Question: Describe the condition in detail:
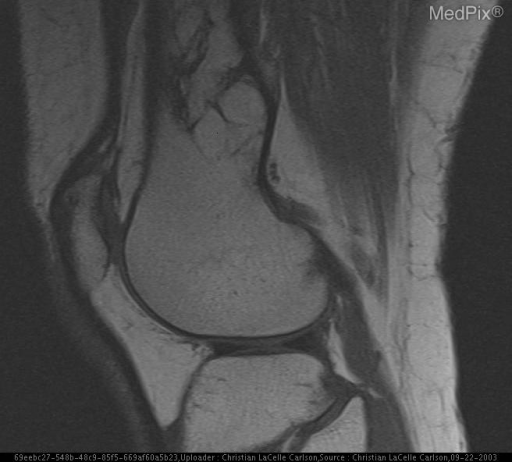
Answer: The disease is discussed as: Intraosseous lipomas are benign bone lesions that are histologically identical to extraosseous lipomas.  They are comprised of mature adipose cells separated into lobules by fibrovascular septations.  Patients may present with or without localized pain of variable duration and a variable amount of soft tissue swelling.  Many of these lesions are discovered incidentally.  Intraosseous lipomas may be seen in patients of all ages, with a predilection for young to middle age adults.  They are most commonly detected in the metaphysis or epiphysis of the long bones of the lower extremity with 50% involving the femur, tibia, and fibula.  These tumors may also be found in other long bones, the skull and jaws, ribs, pelvis, and frequently (15%) in the calcaneus, which is the most common tarsal bone involved.

The typical plain film appearance of intraosseous lipomas is a geographic, well marginated, osteolytic lesion with a thin sclerotic rim.  Lobulations at the margins or internal osseous ridges are common as is a central nidus of dystrophic calcification, which is nearly pathognomonic for this tumor.  This central calcification is secondary to fat necrosis.  Osseous expansion may be evident, especially in bones of small caliber.  Computed tomography demonstrates attenuation similar to subcutaneous fat with regions of cystic changes. The differential diagnosis includes simple bone cyst (unicameral), fibrous dysplasia, and when calcified, enchondroma and clear cell chondrosarcoma.  Bone infarct is also a diagnostic consideration.   If the lesion is in the calcaneous, normal trabecular variation (pseudocyst) secondary to the absence of stress and resulting atrophy of bony trabeculation should be considered.

MRI findings are pathognomonic.  Lesions include regions of fat with high signal intensity on T1 weighted sequences and low signal intensity on T2 weighted fat suppressed and STIR sequences.  This may be combined with internal areas of low signal calcification and peripheral thick or thin rims of low signal sclerosis.  On T1 weighted MR images, the homogenous high signal intensity of the lipoma is demarcated from the fat in the bone marrow by a sharp margined rim of low signal intensity.  A dark, central focus is commonly seen and corresponds to dystrophic calcification.